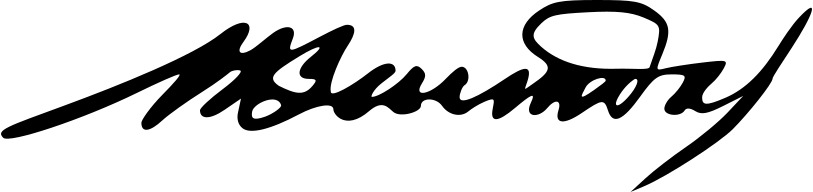
Signature of: zeki velidi togan